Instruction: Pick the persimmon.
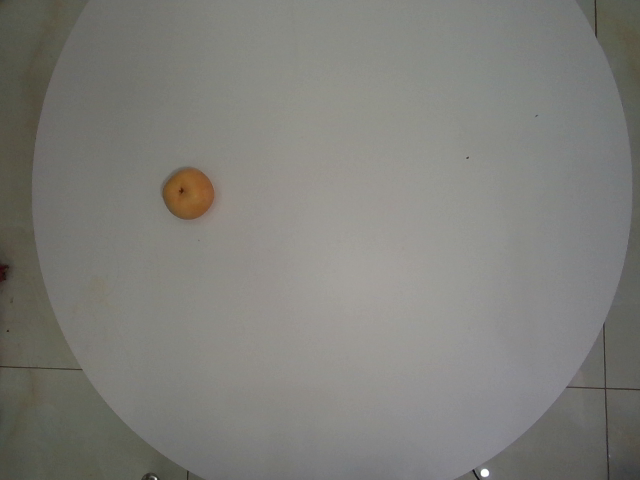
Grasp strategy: vertical